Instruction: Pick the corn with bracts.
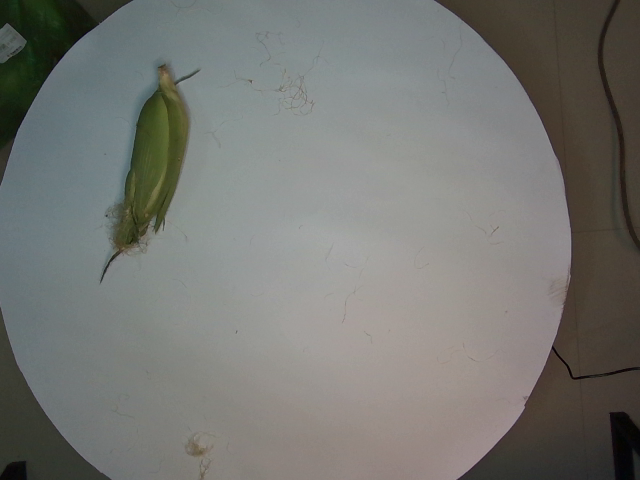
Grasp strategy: vertical